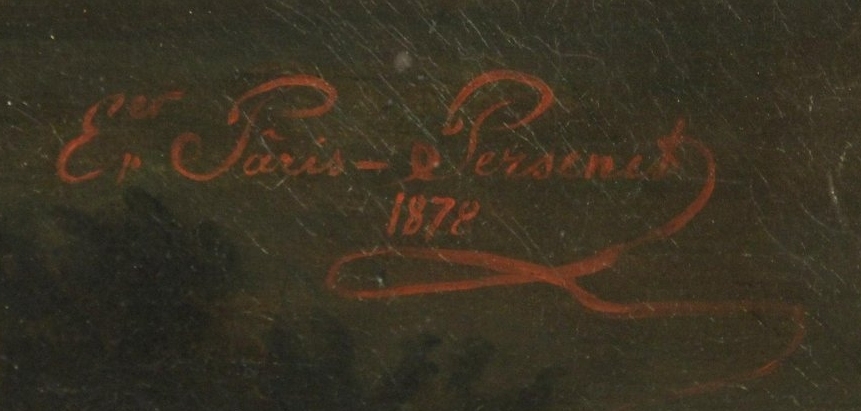
Signature of: esther paris persenet